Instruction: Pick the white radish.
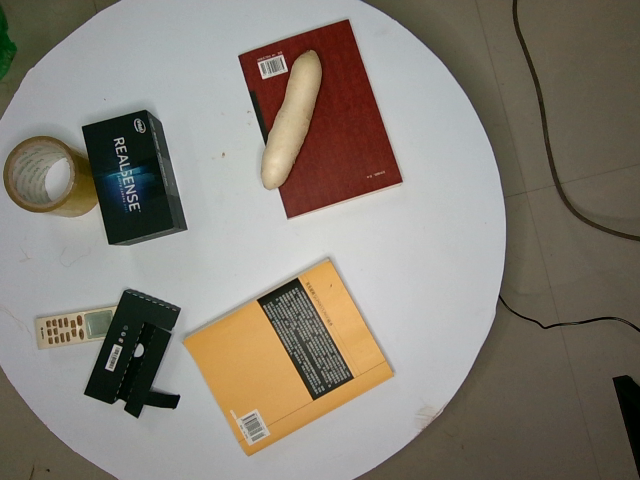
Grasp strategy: vertical